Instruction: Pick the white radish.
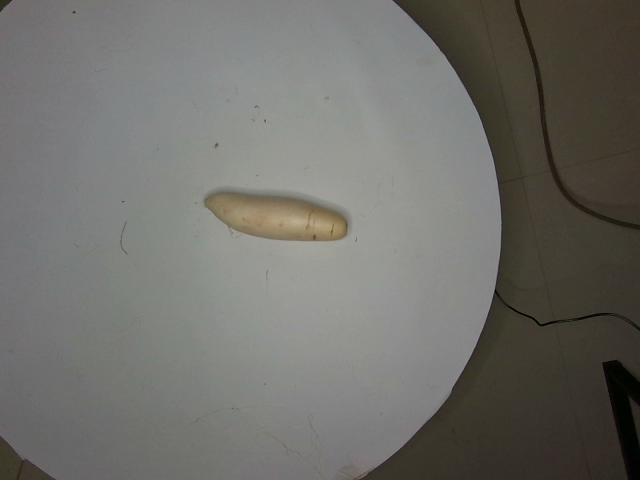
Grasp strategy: vertical